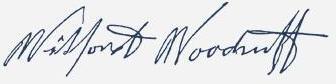
Signature of: wilford woodruff